Question: What was observed in the imaging?
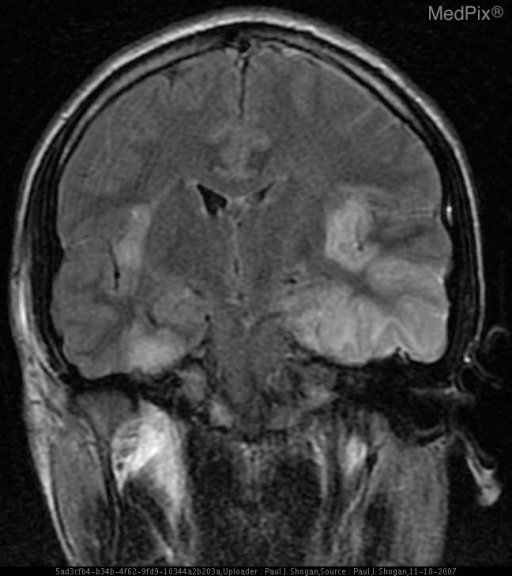
Answer: The imaging shows Non-contrast CT: Hypoattenuation in the left temporal and inferior frontal lobes.  Mild mass effect is also seen with effacement of the Sylvian cistern, and Ambient cistern.

Contrast enhanced CT:  Patchy peripheral enhancement in the bilateral temporal lobes, and insula.  There are also foci of circumscribed low density within the left insula, and evidence of subtle mass effect.

MRI:

DWI: T2 signal hyperintensity with restricted diffusion, in the left temporal lobe, and bilateral insula.

T2WI: Increased signal intensity and swelling of the gray matter of the left temporal lobe with mild mass effect, evidenced by effacement of the Ambient cistern at the left medial temporal lobe and midbrain.  Additionally, there is mild increased signal intensity of the right medial temporal lobe.  Also, there is increased signal intensity in the left greater than right insular gray matter.

Coronal T2-weighted FLAIR MR shows bilateral asymmetric involvement of the medial temporal lobes and insula.

T1WI:  Low signal intensity in the left greater than right insula secondary to surrounding edema, with no evidence of hyperintensity to suggest the presence of subacute blood products.

Post-gadolinium T1WI demonstrates patchy peripheral enhancement in the left temporal lobe, and left greater than right insula. Coronal T2-weighted FLAIR MR shows bilateral asymmetric involvement of the medial temporal lobes and insula..